Question: What is the potential diagnosis?
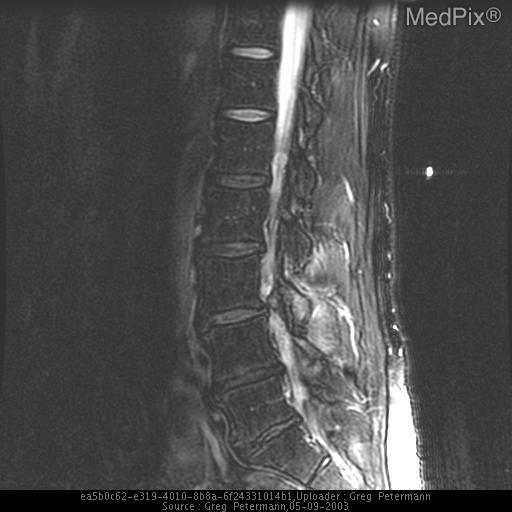
Answer: The possible diagnosis includes free fragment
synovial cyst.